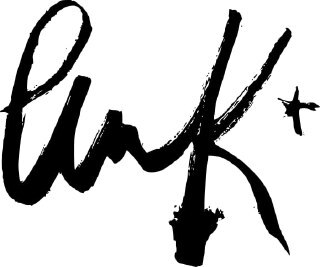
Signature of: clara kovacic